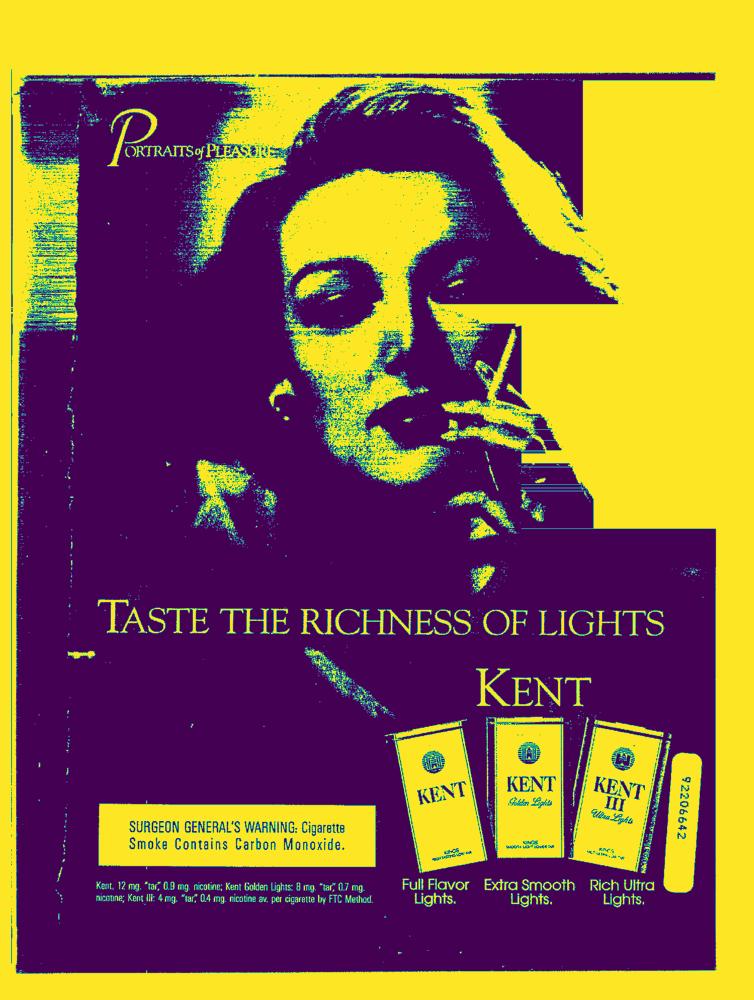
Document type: AD